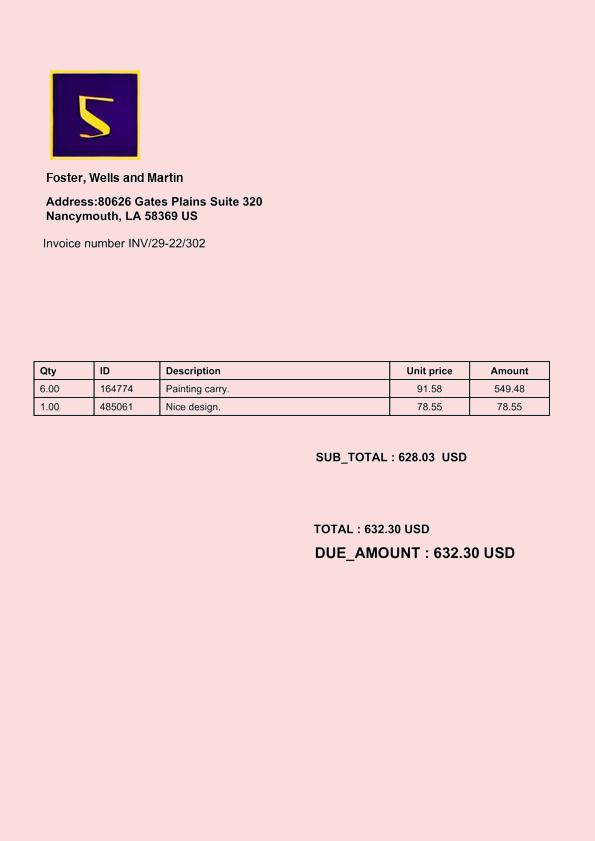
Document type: Invoice